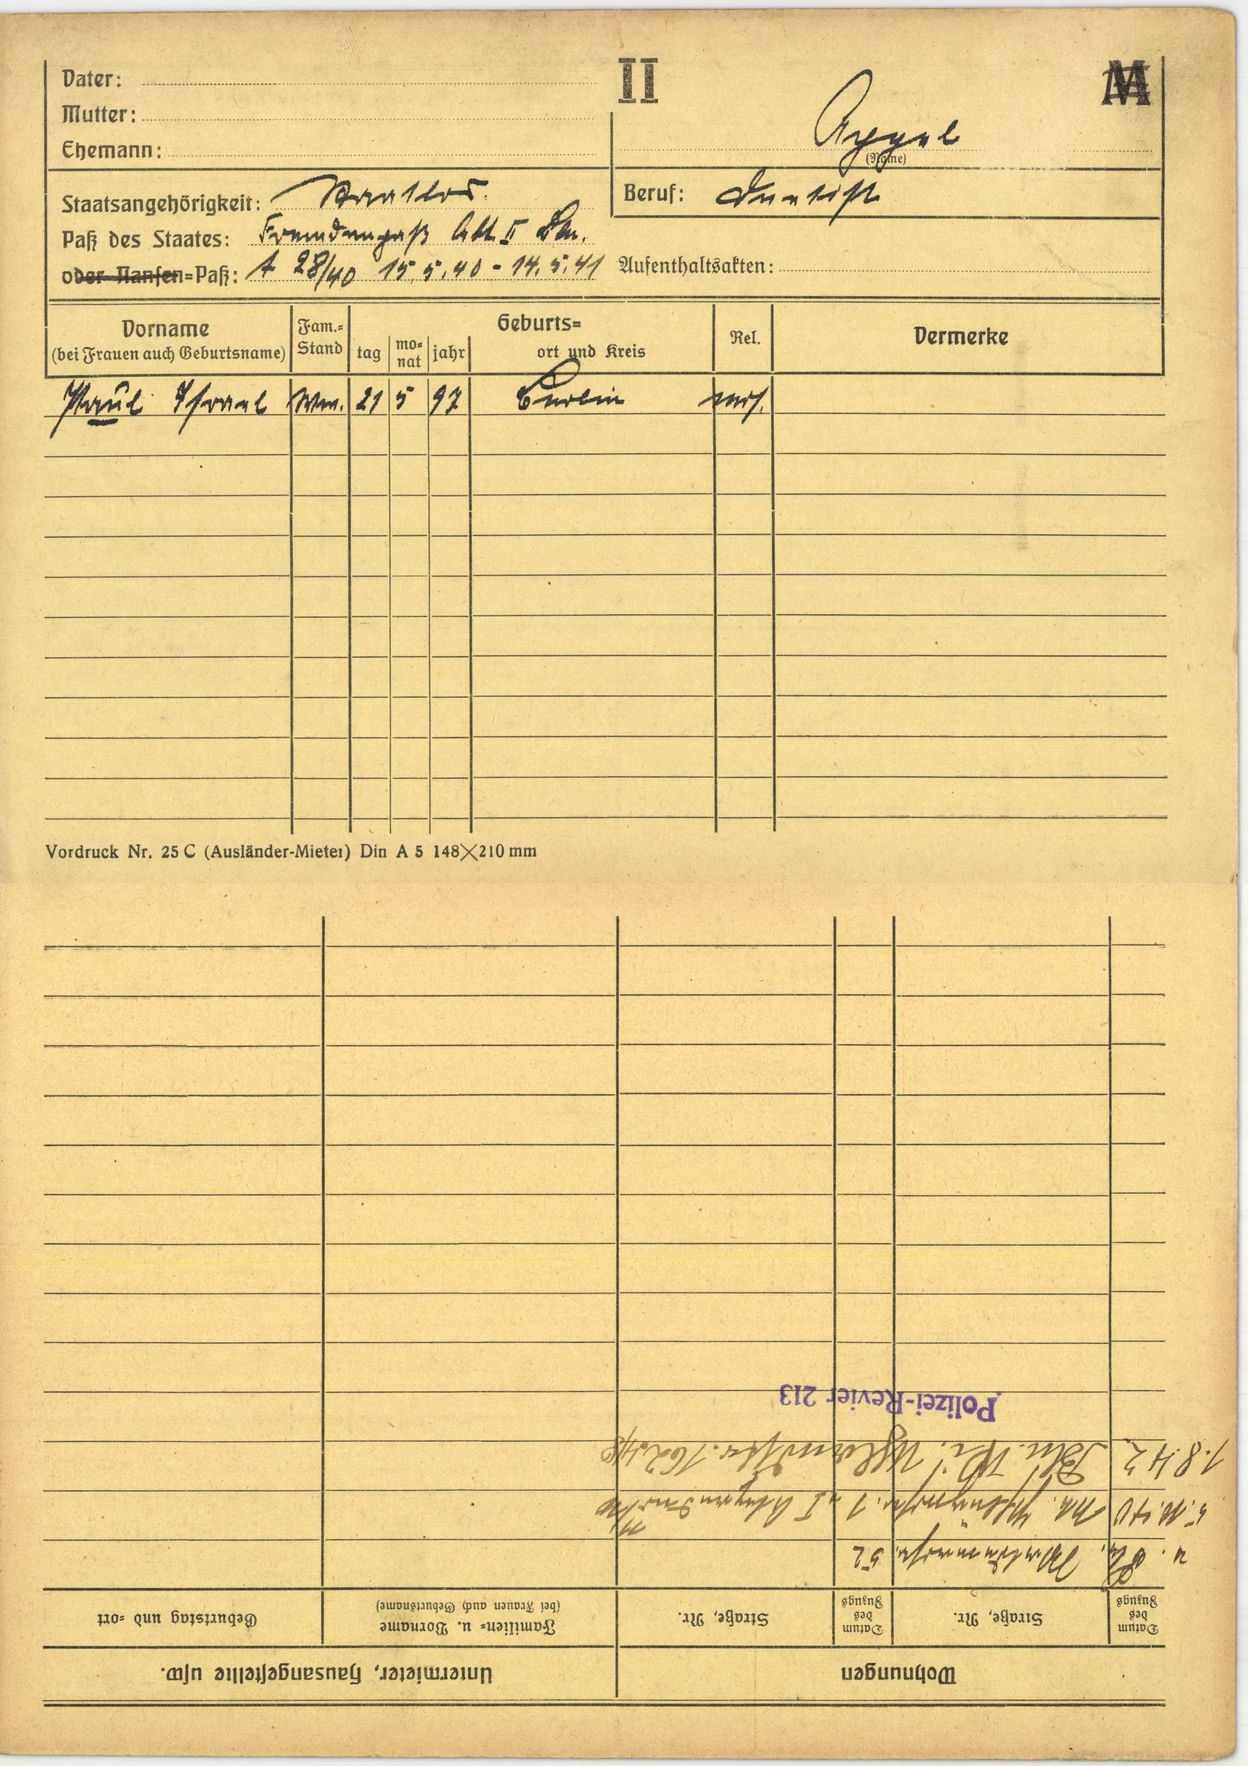
Appel